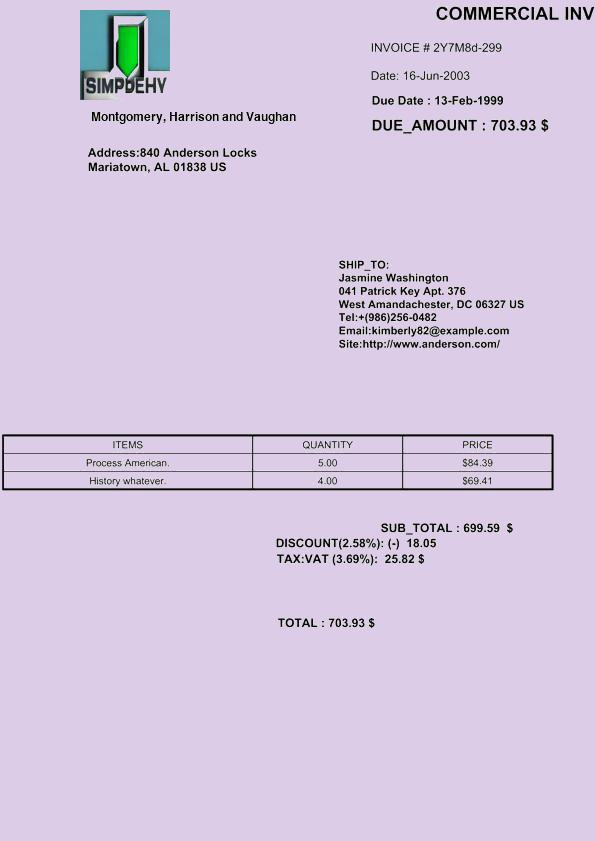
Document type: Invoice